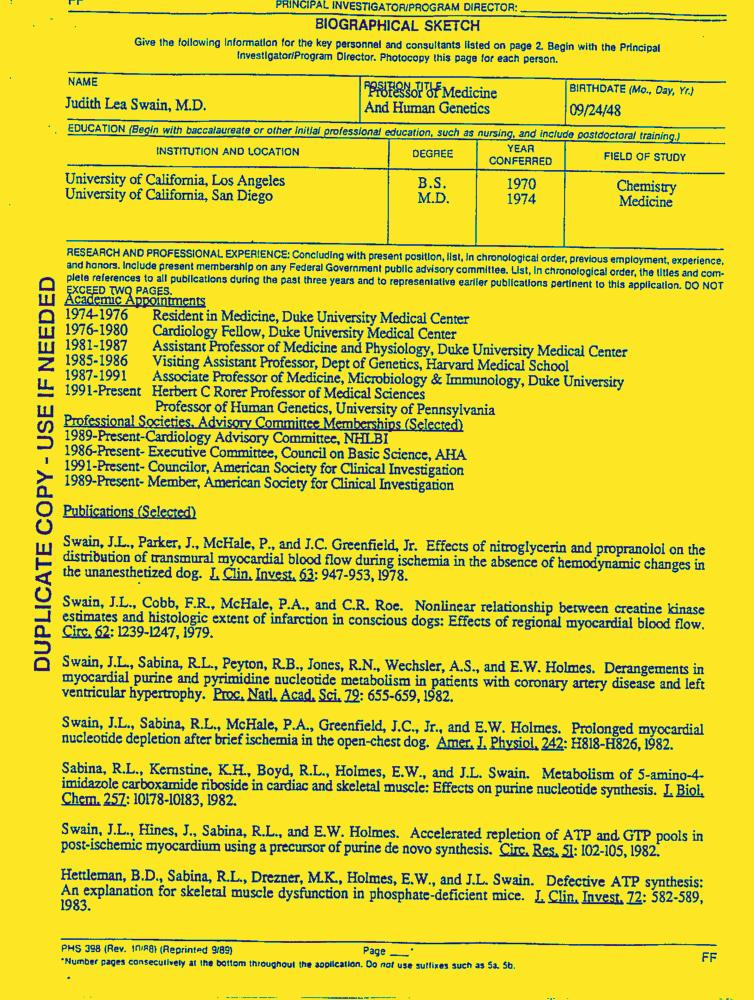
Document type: Resume-Doc